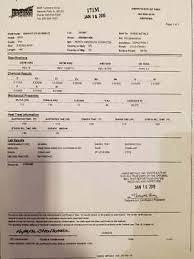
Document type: Invoice